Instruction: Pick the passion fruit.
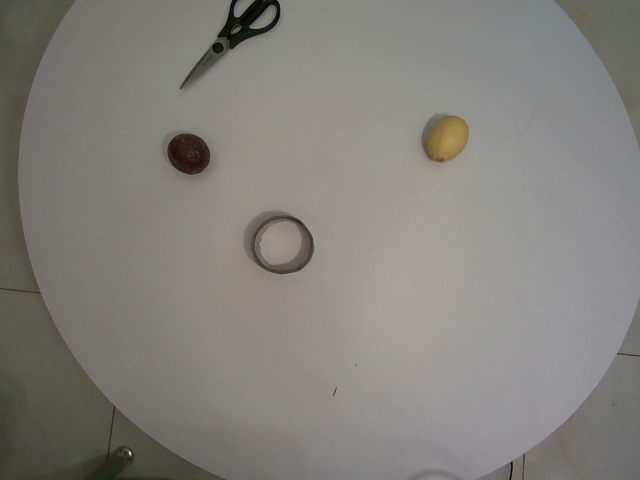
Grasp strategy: vertical